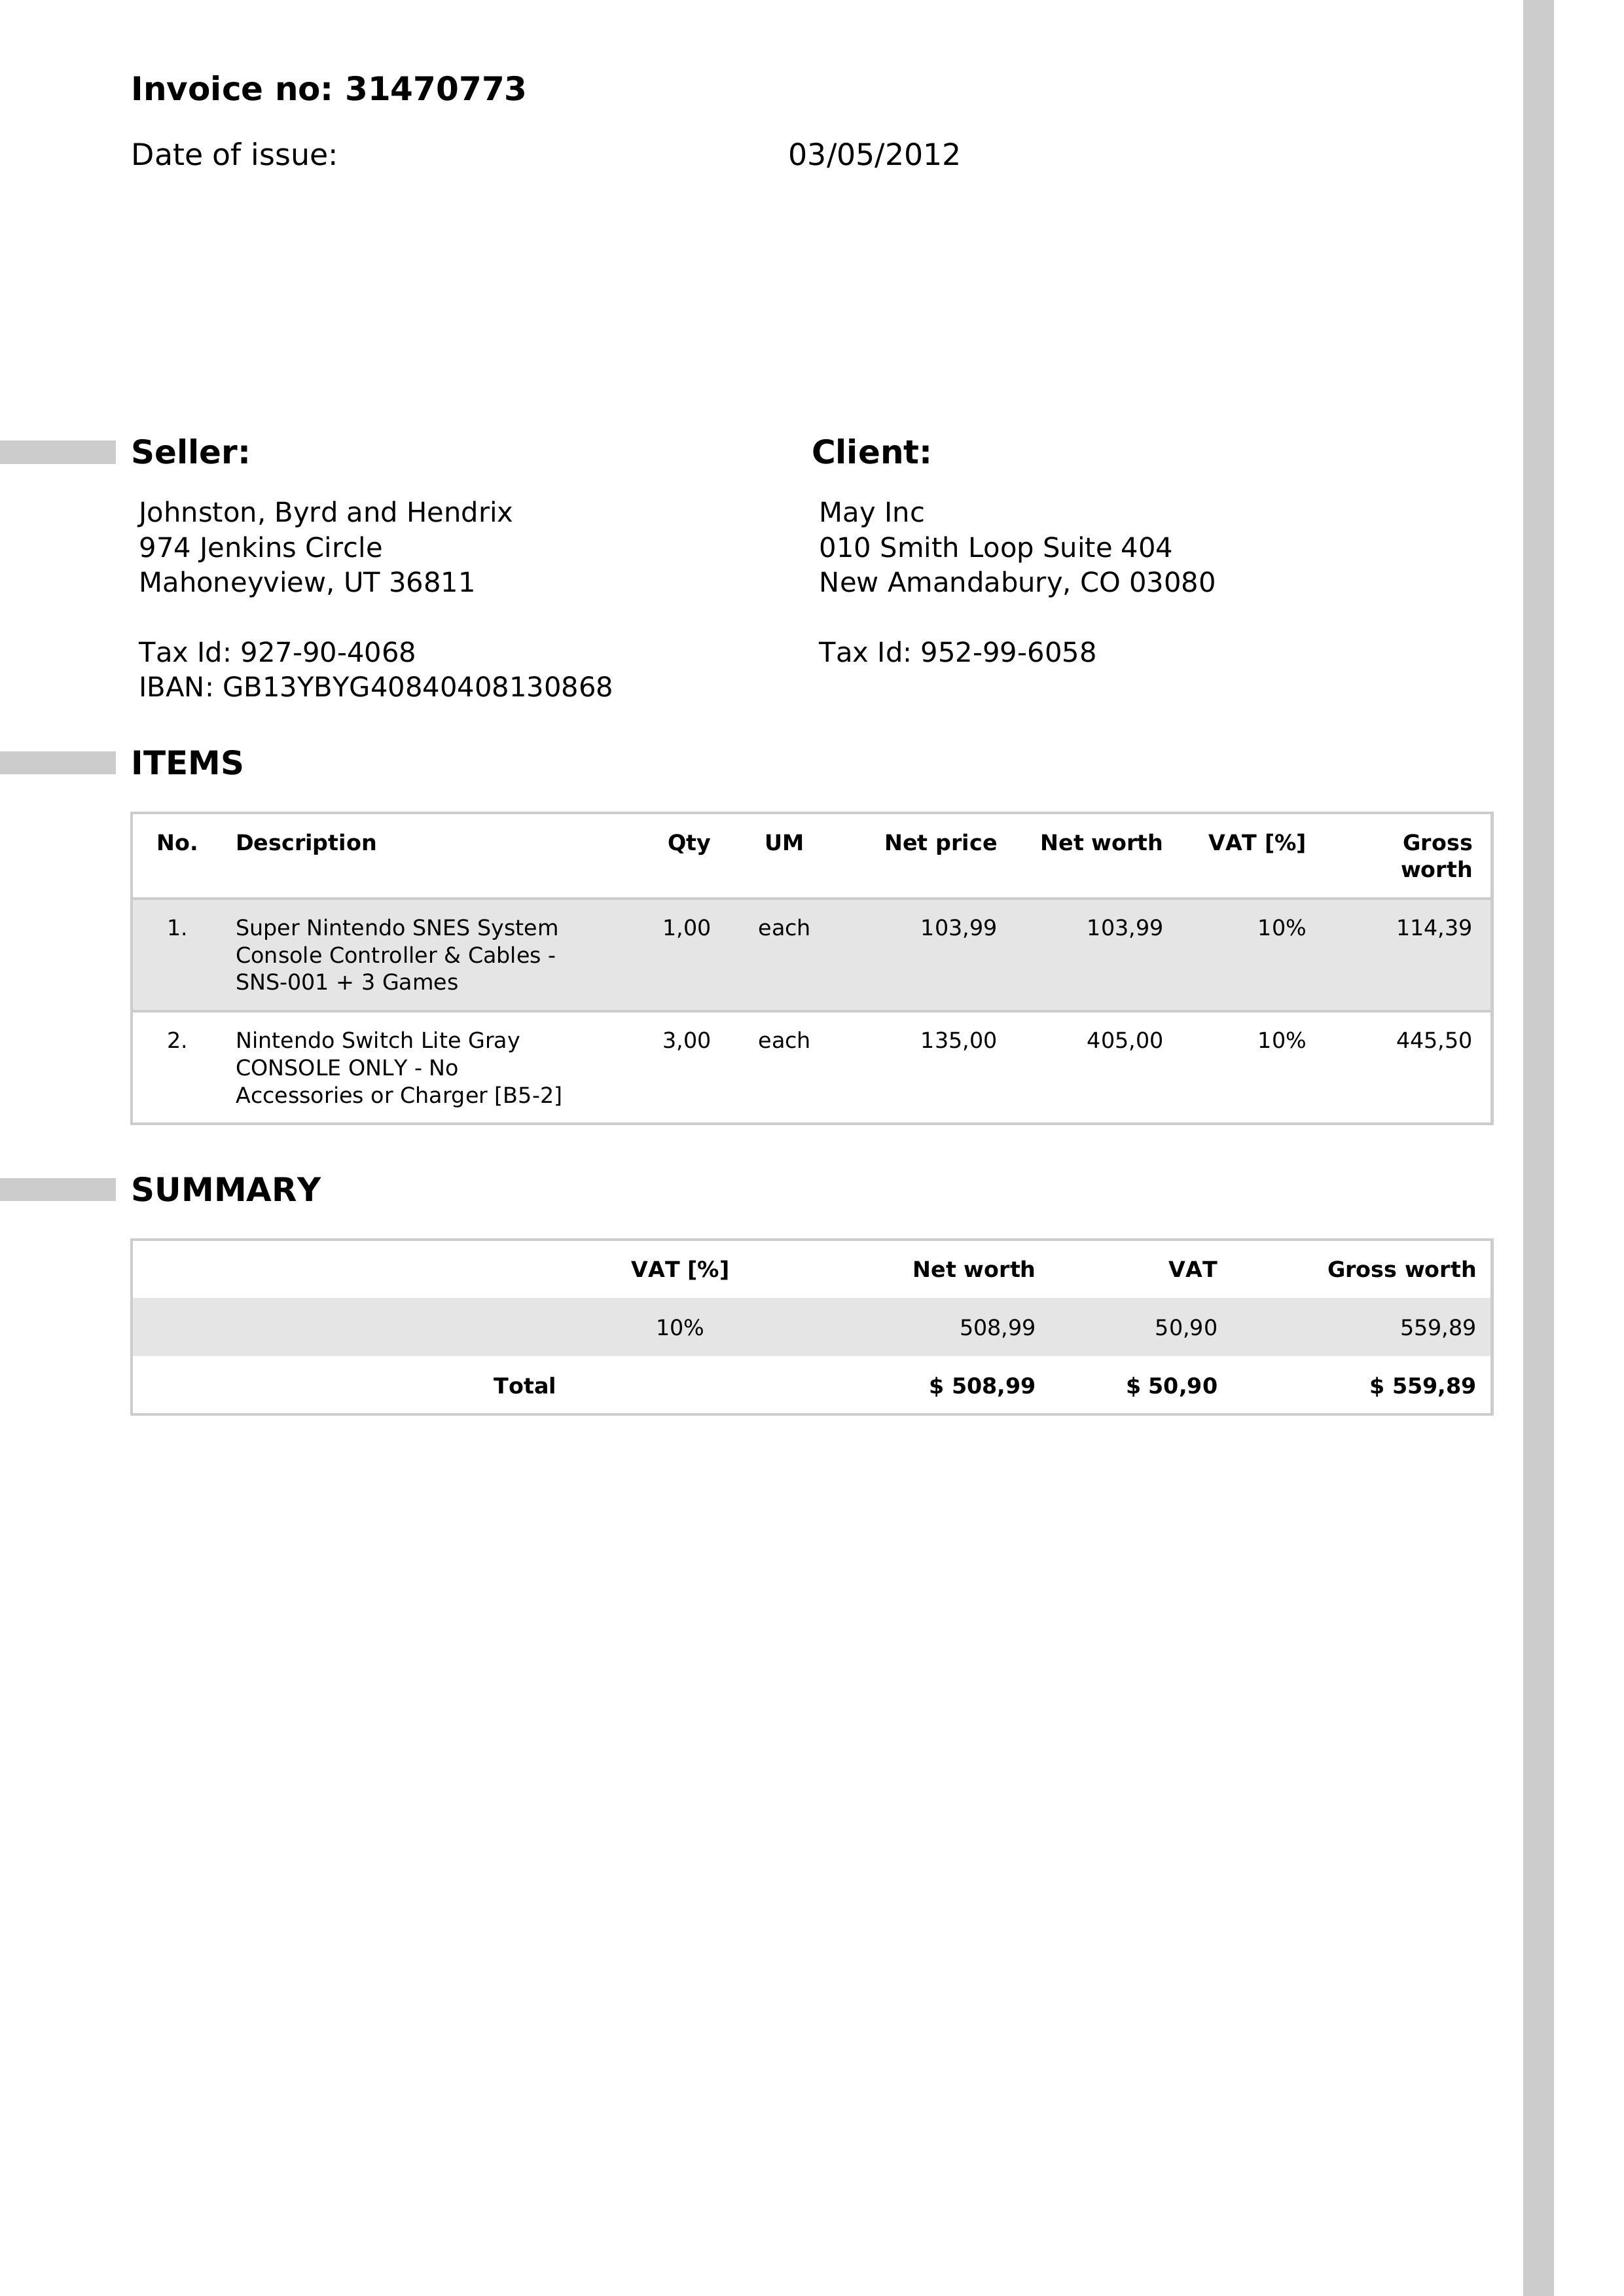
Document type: Invoice